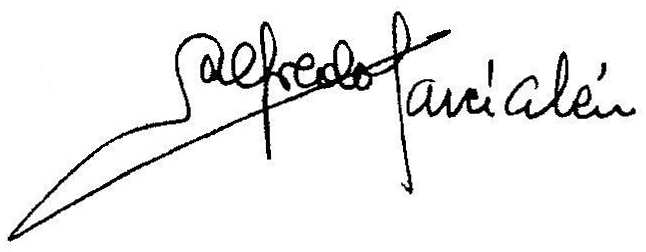
Signature of: alfredo garcía alén